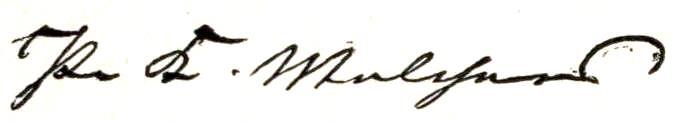
Signature of: paul melchers